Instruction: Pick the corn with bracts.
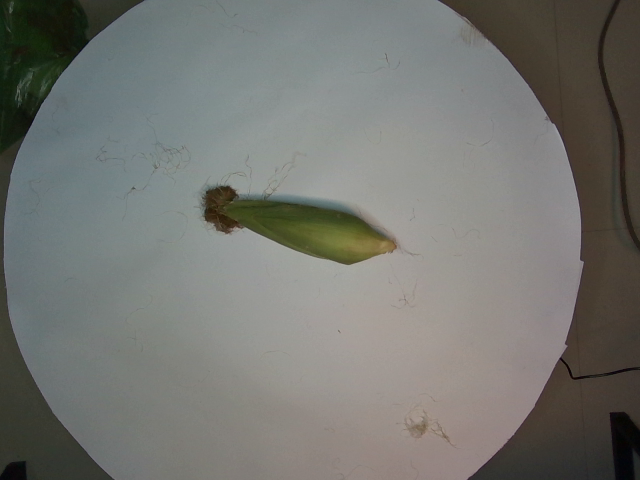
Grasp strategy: vertical